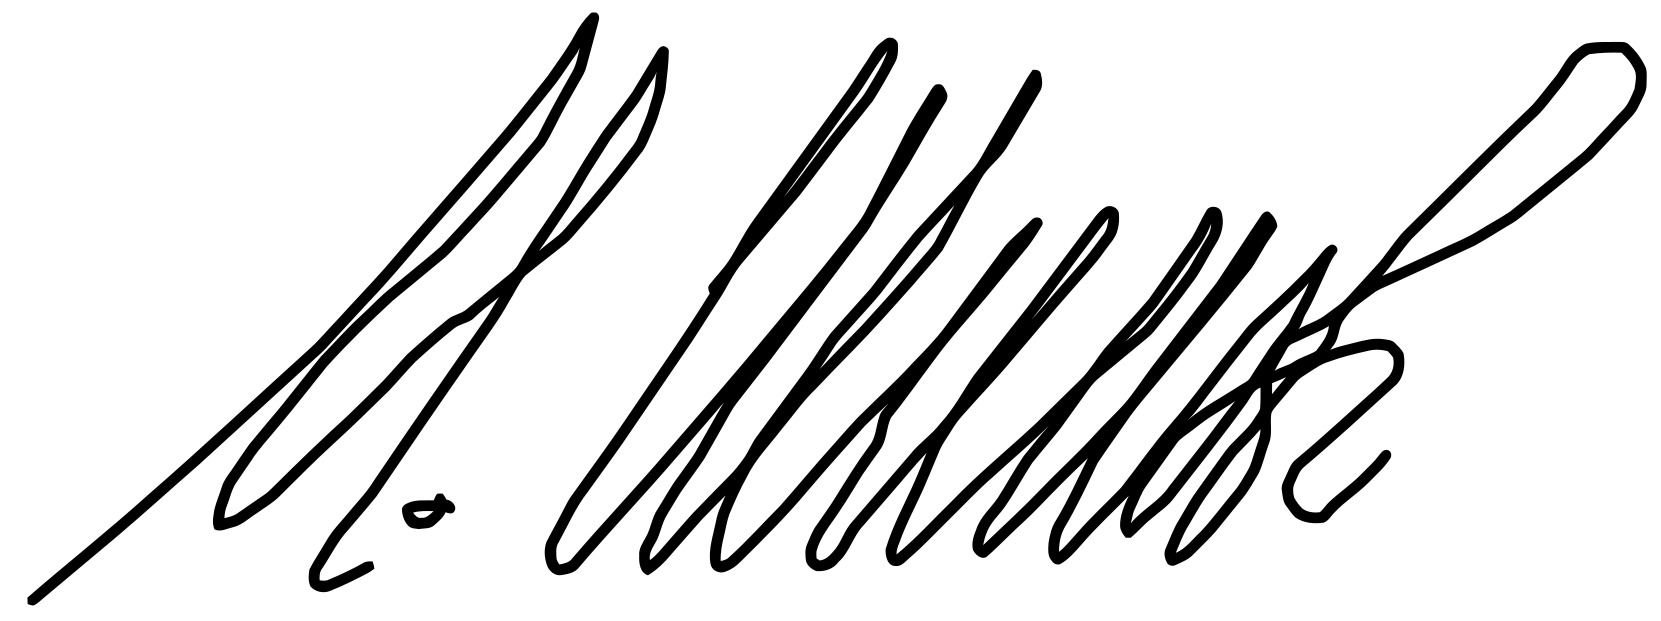
Signature of: ivan shipov